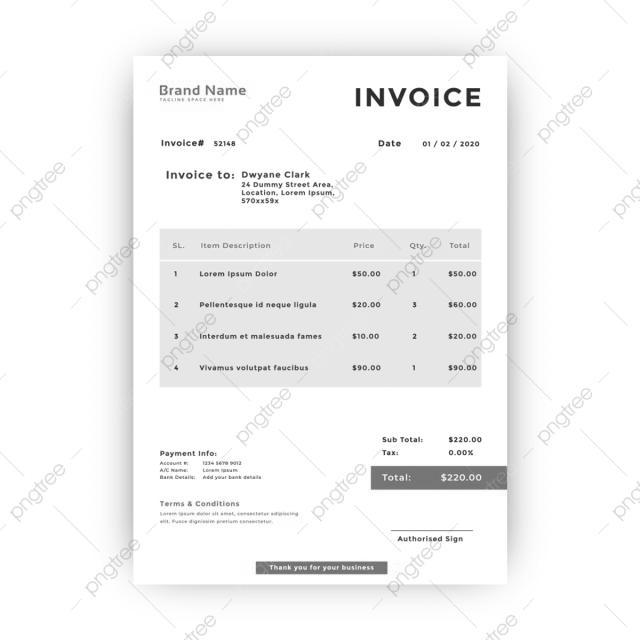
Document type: Invoice